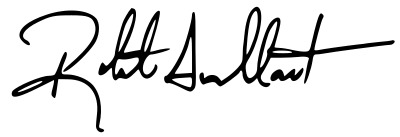
Signature of: robert avellanet